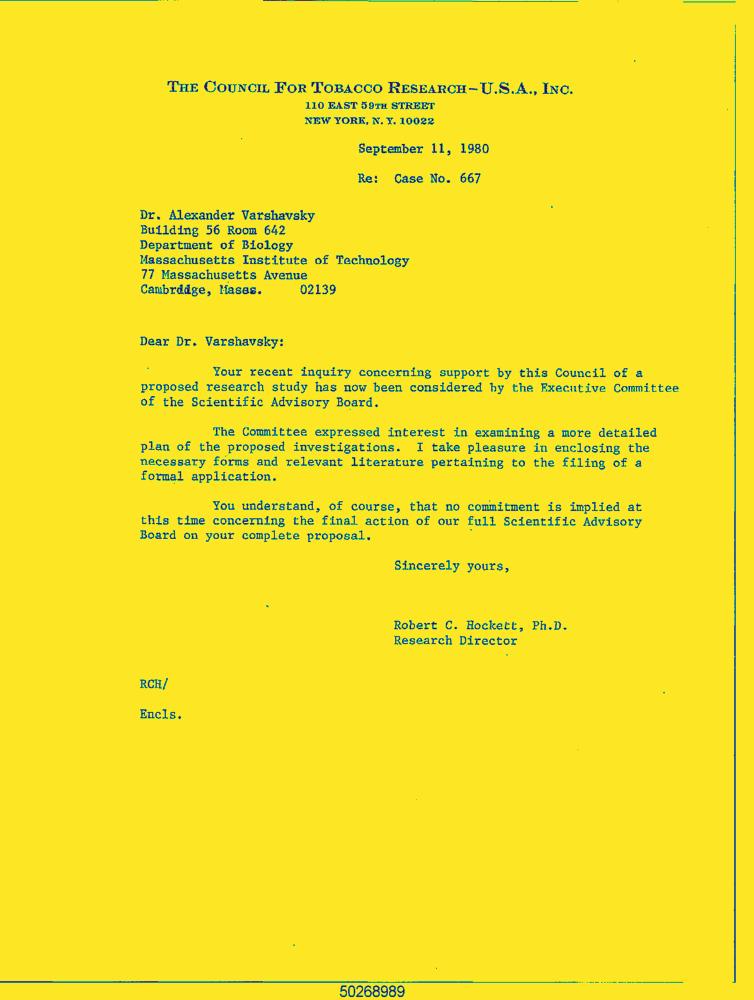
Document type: Letter-Doc